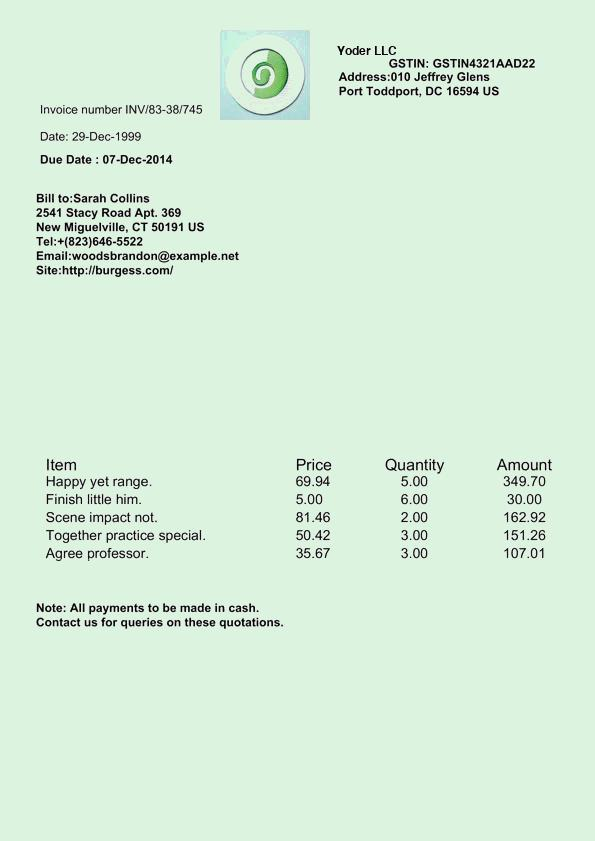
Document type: Invoice